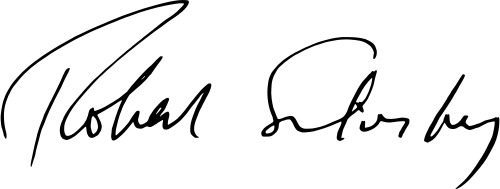
Signature of: robert silverberg